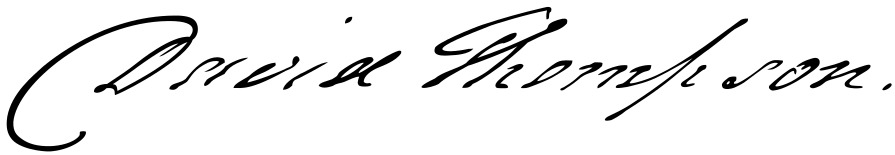
Signature of: david thompson